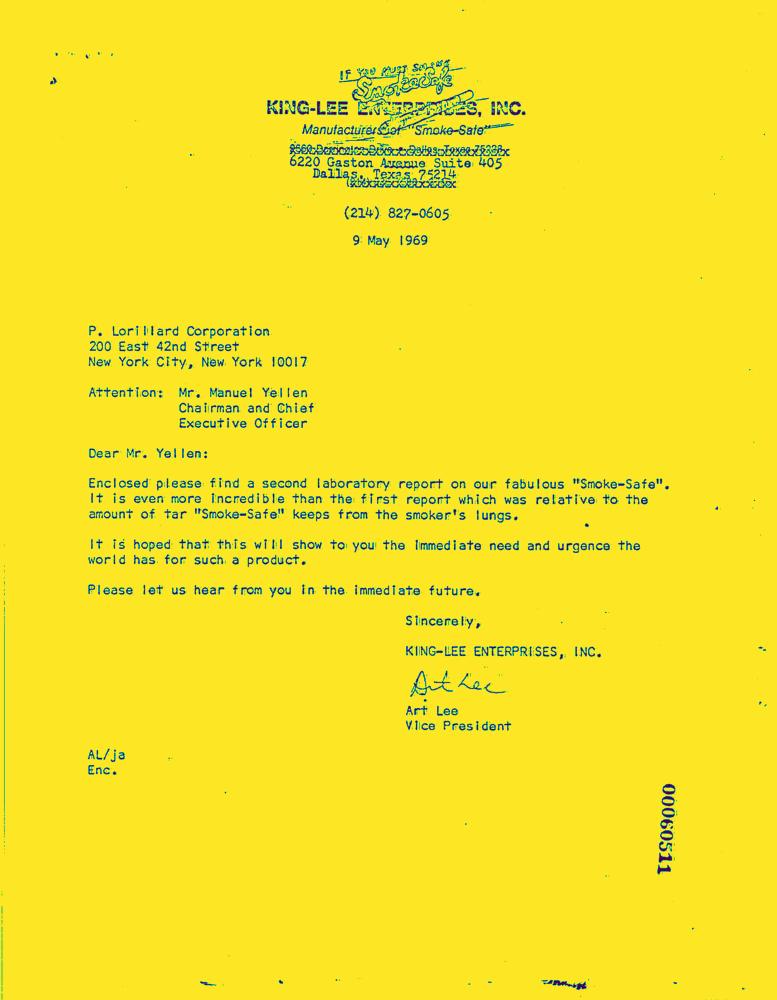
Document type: Letter-Doc